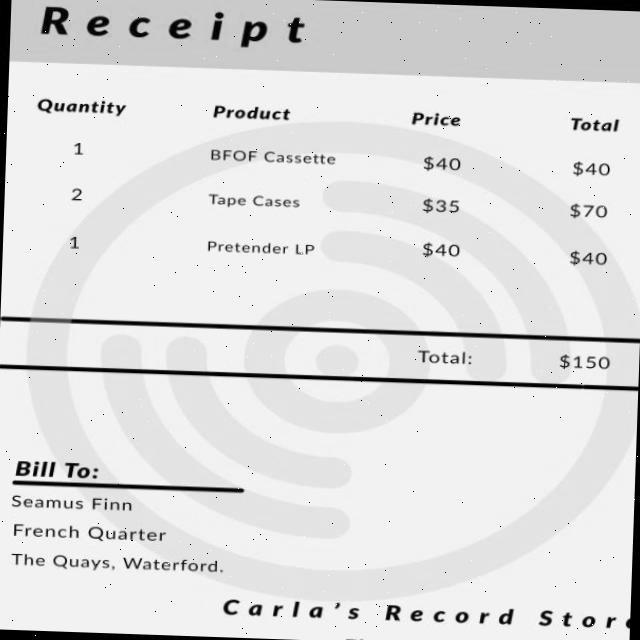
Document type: Invoice